Question: What is the main concern?
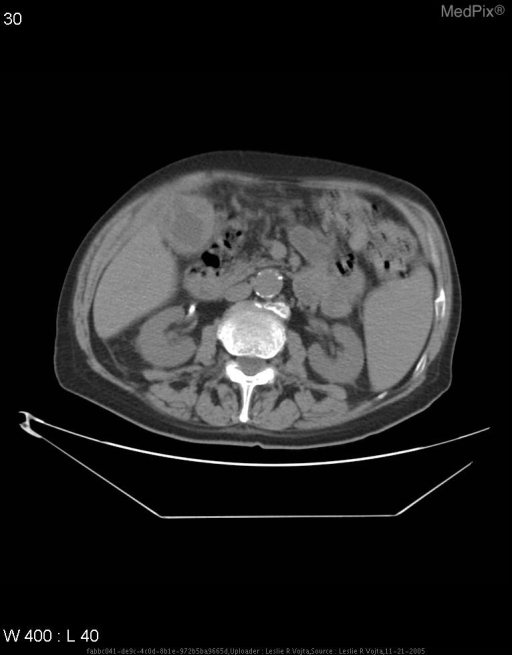
Answer: The findings suggest Non-contrast axial CT shows enlarged gall bladder with heterogenous attenuation.  Contrast CT shows multiple septations within the body of the gall bladder.  Right upper quadrant ultrasound shows thickened gall bladder wall with a shadowing stone.. Axial CT of abdomen shows shows a markedly thickened (>3 mm) and gallbladder wall. The known calculus at the gallbladder neck is not visualized.. The patient might have a history of 77 year-old man with right upper quadrant pain and microhematuria..